Question: Describe the condition in detail:
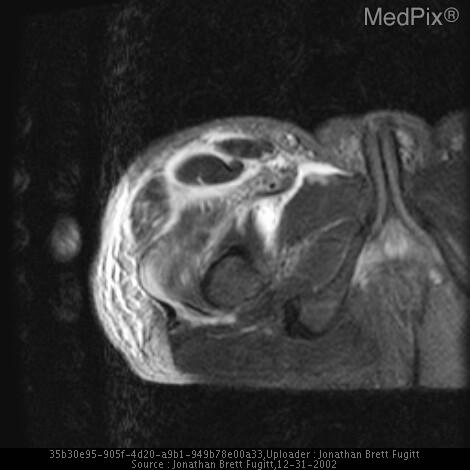
Answer: The disease is discussed as: Necrotizing fasciitis spreads suddenly and rapidly.  The infection located in the deep fascia along which is spreads as it migrates into the surrounding softer tissues.

Infections usually include multiple organisms which take advantage of conditions of local hypoxia acute tissue injury, or systemic immunosupression such as that seen in patients with diabetes or cancer.

If the causitive organisim is anaerobic subcutaneous air may be seen radiographically.

Necrotizing fasciitis is almost always fatal without treatment. A combination of surgical debridement including fasciotomy, aggressive antibiotic therapy, and hyperbaric oxygen treatment combined are the best theraputic regimen for these patients.